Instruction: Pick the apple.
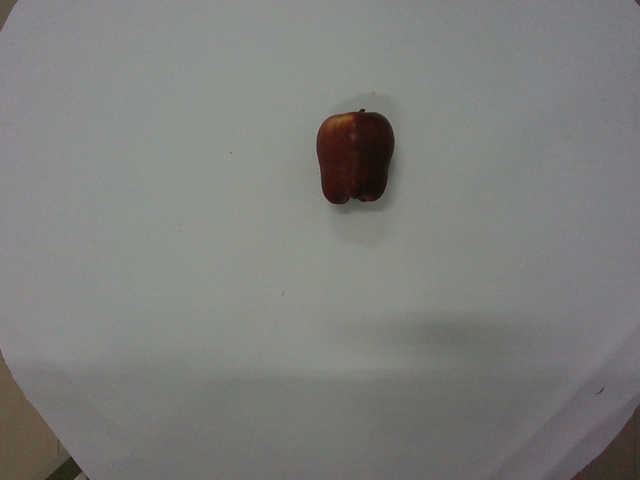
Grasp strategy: vertical